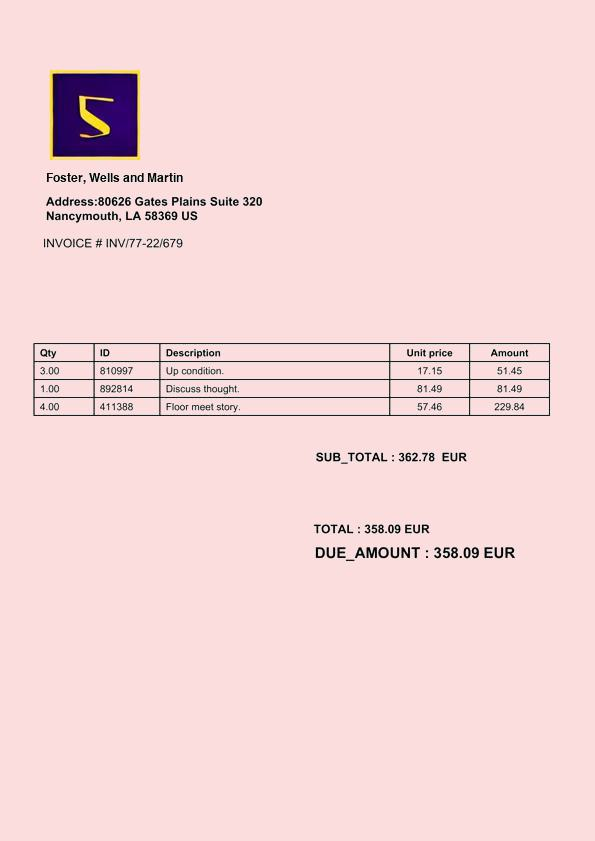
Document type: Invoice